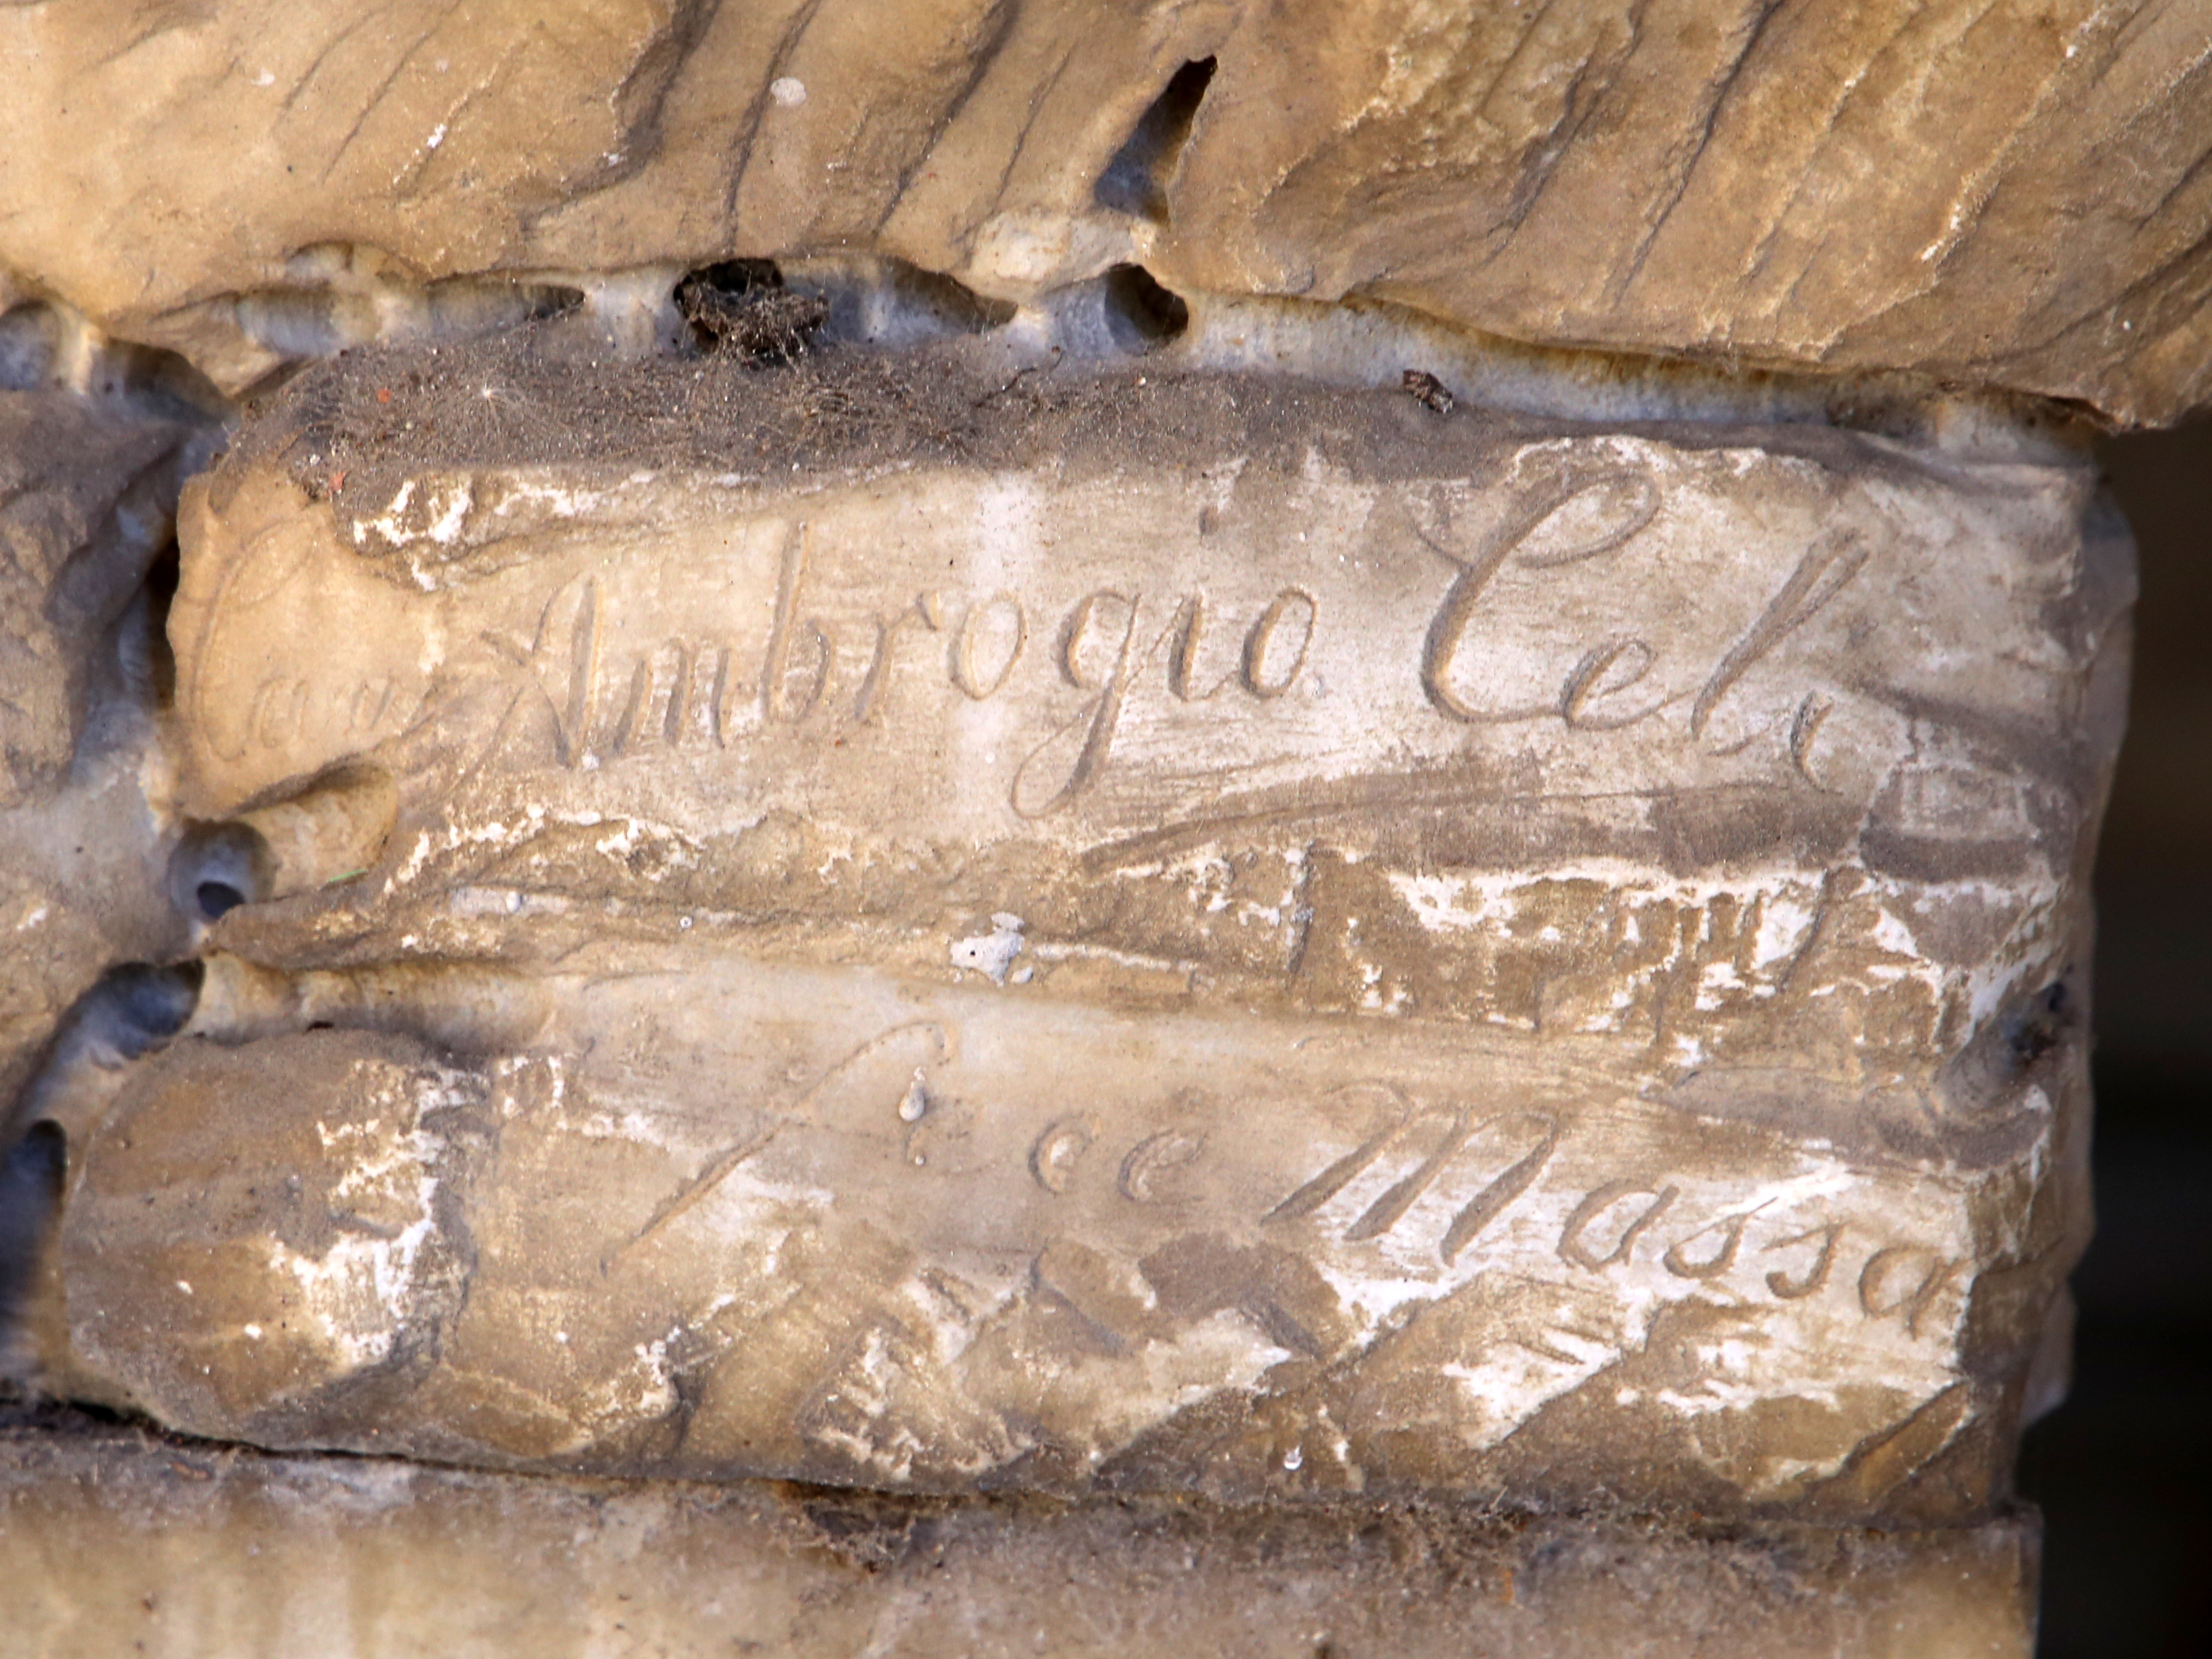
Signature of: ambrogio celi